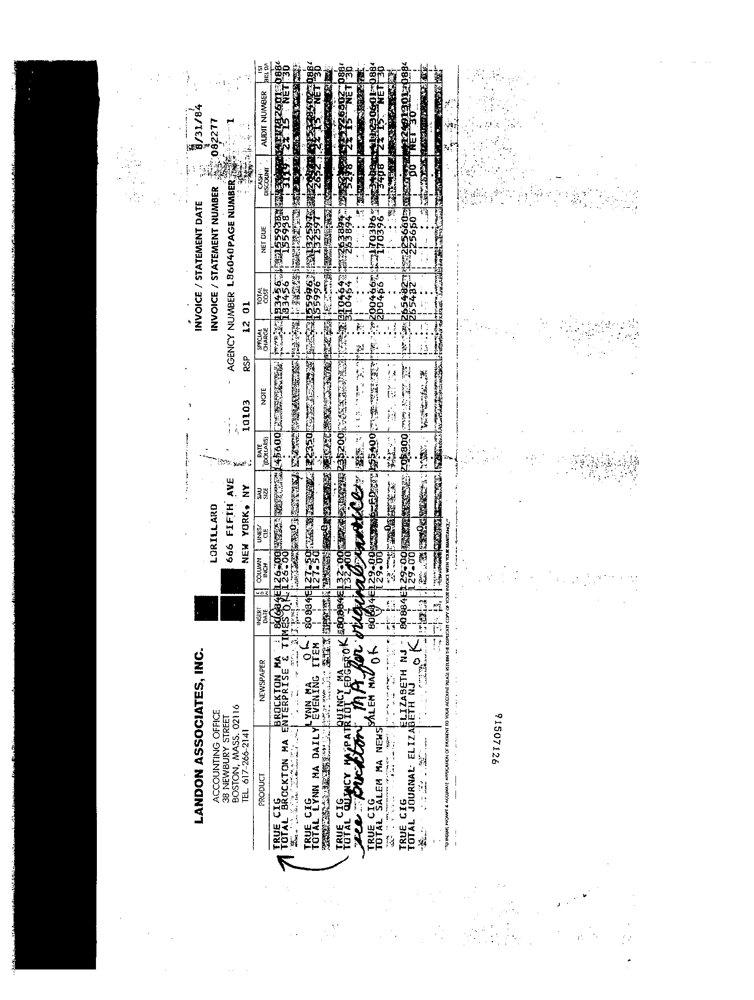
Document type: Invoice